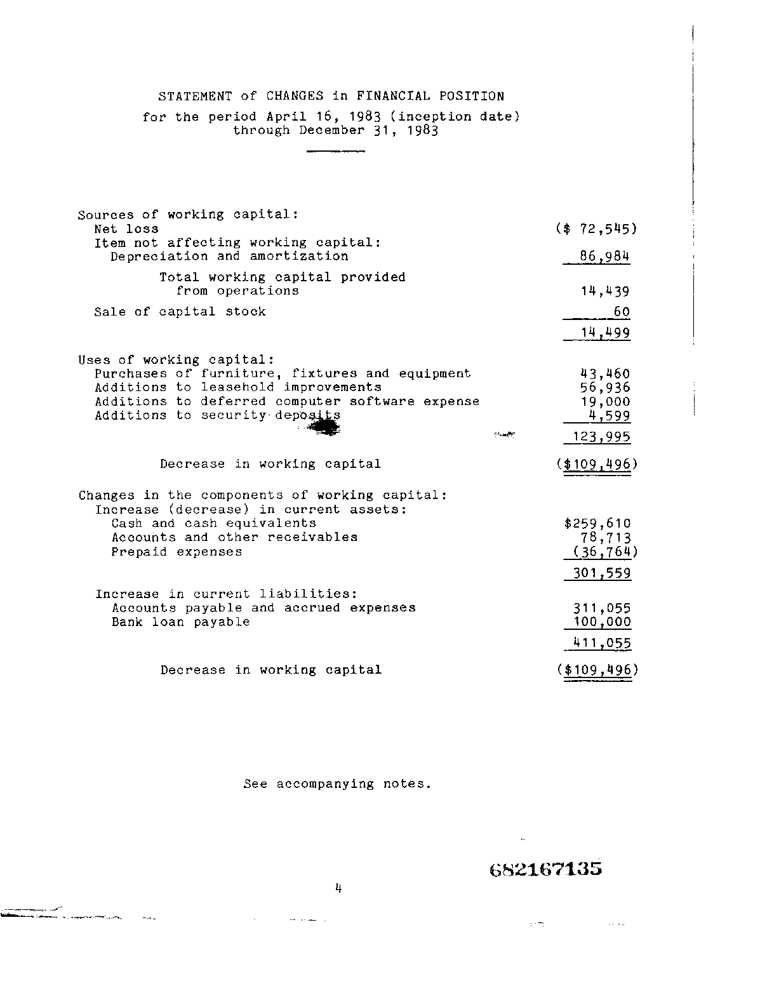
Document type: Invoice